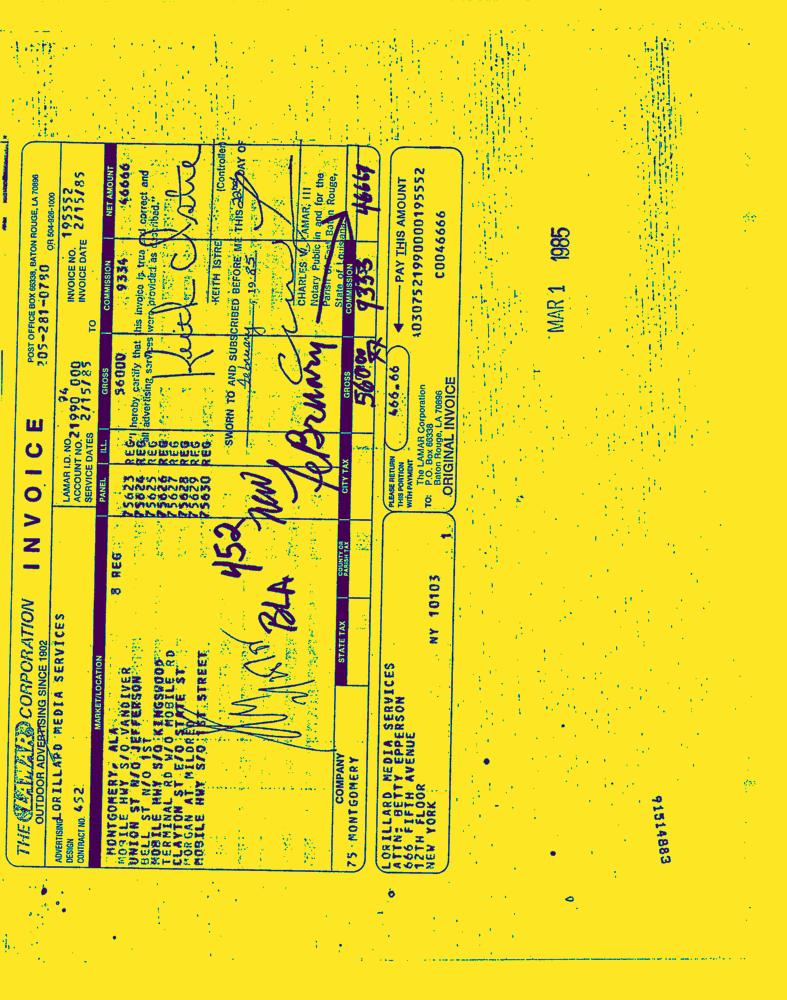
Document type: Invoice-Doc